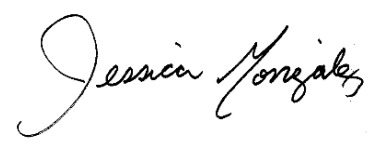
Signature of: jessica gonzález